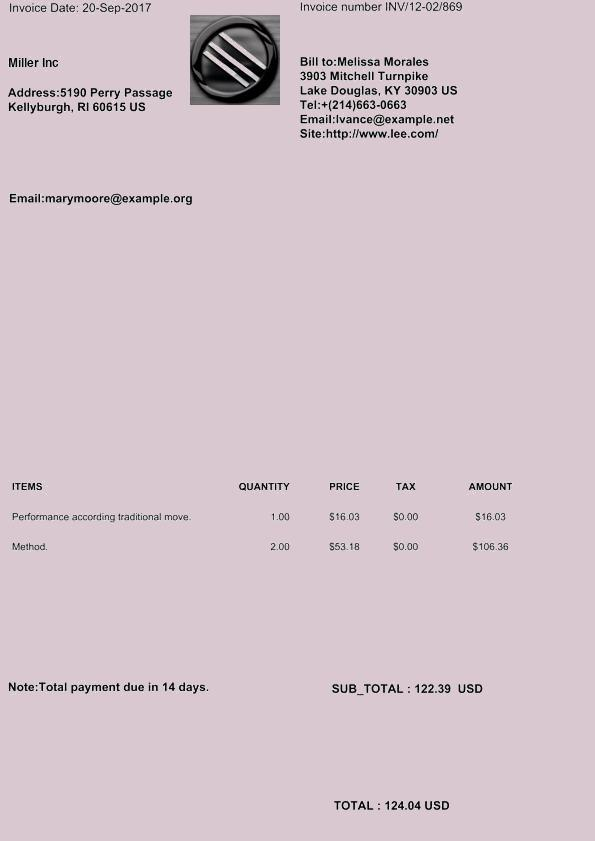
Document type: Invoice